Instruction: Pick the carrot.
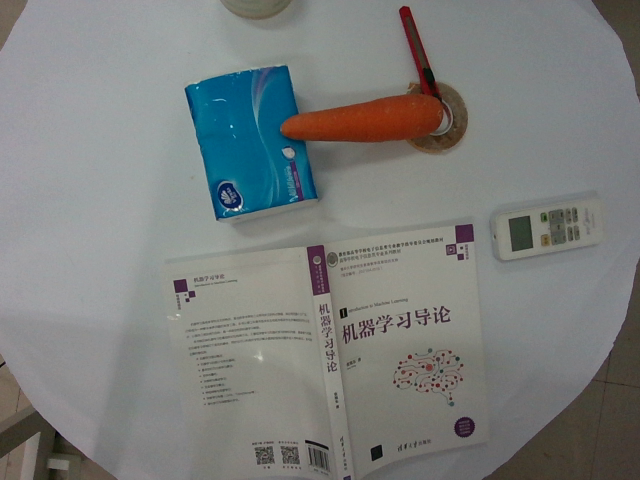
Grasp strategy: vertical